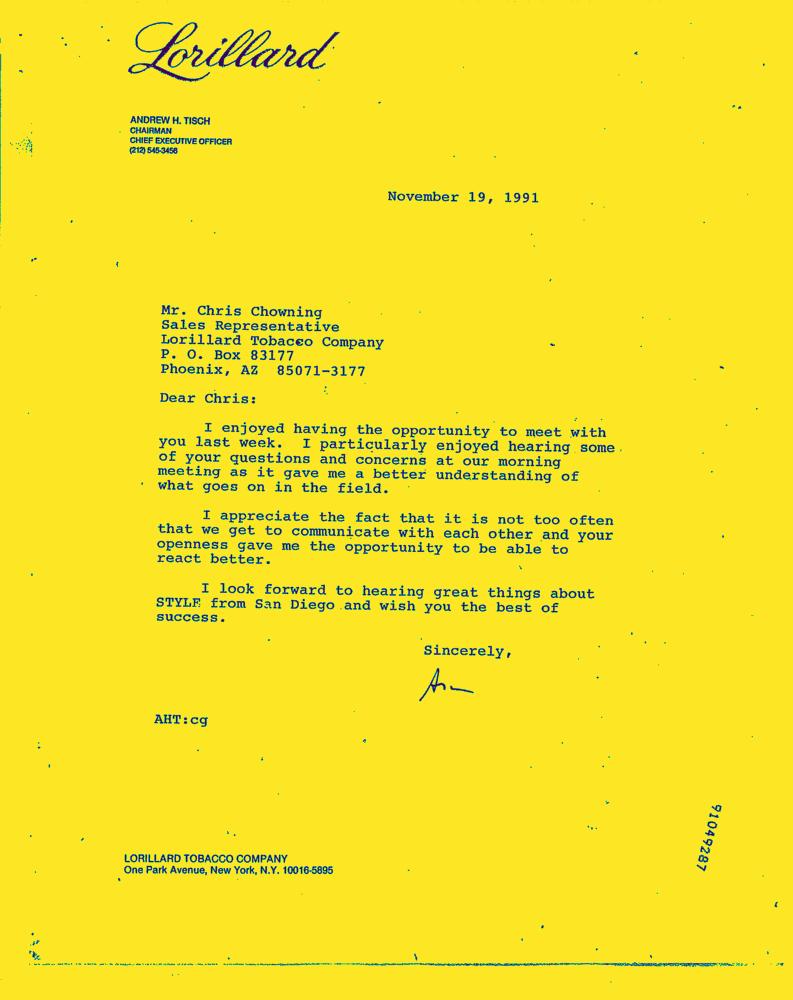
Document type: Letter-Doc